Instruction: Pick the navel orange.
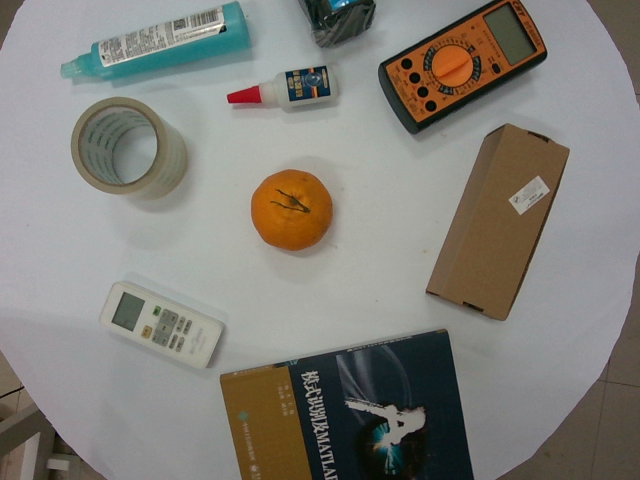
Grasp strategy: vertical